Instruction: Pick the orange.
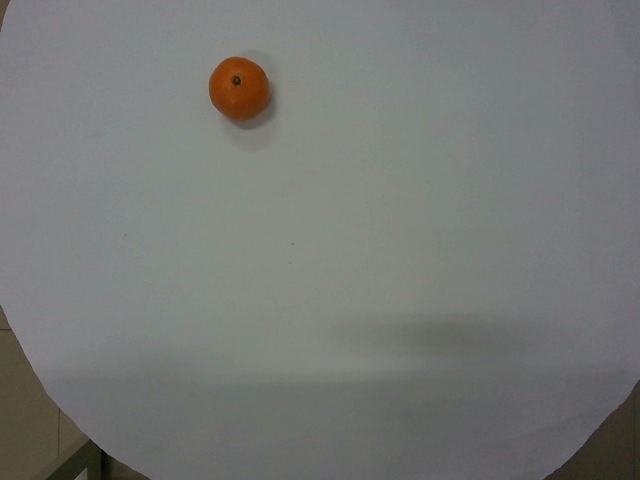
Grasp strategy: vertical